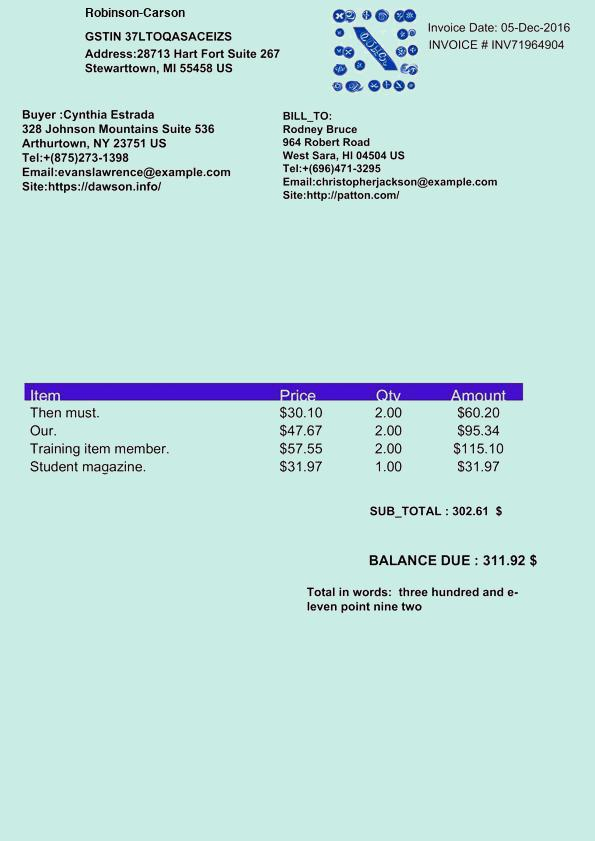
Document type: Invoice